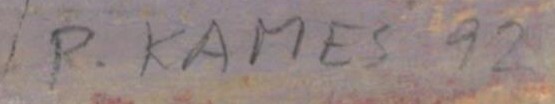
Signature of: roman kameš